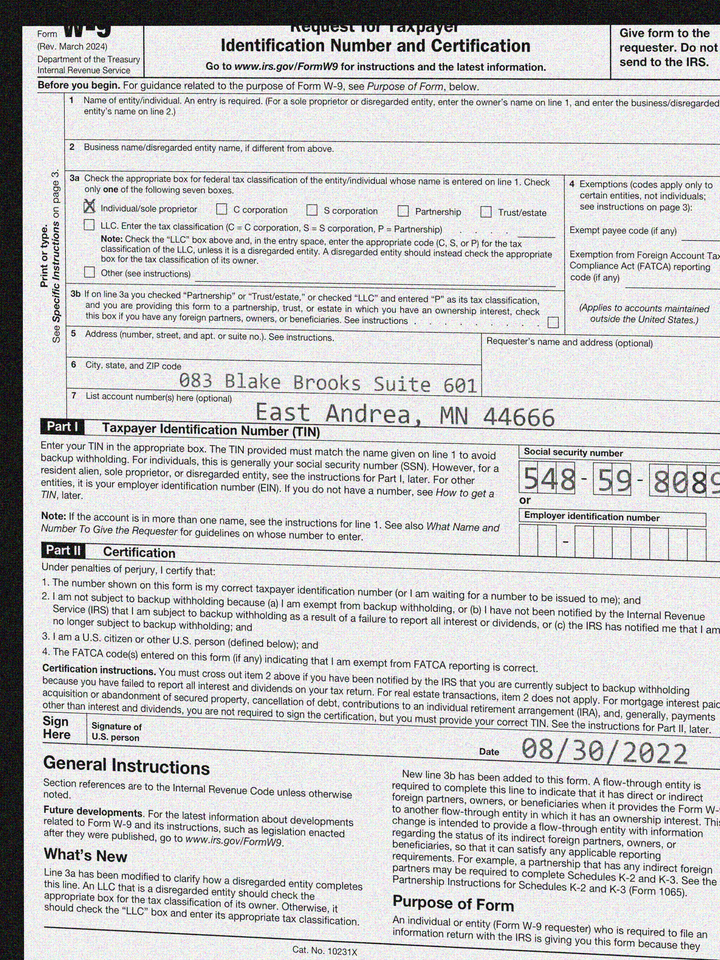
adr1: 083 Blake Brooks Suite 601
adr2: East Andrea, MN 44666
cbx: yes
ssn: 548598089
sdt: 08/30/2022